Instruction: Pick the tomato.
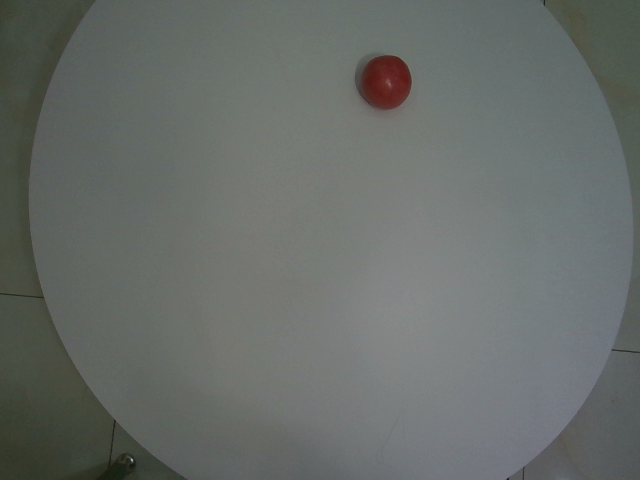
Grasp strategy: vertical